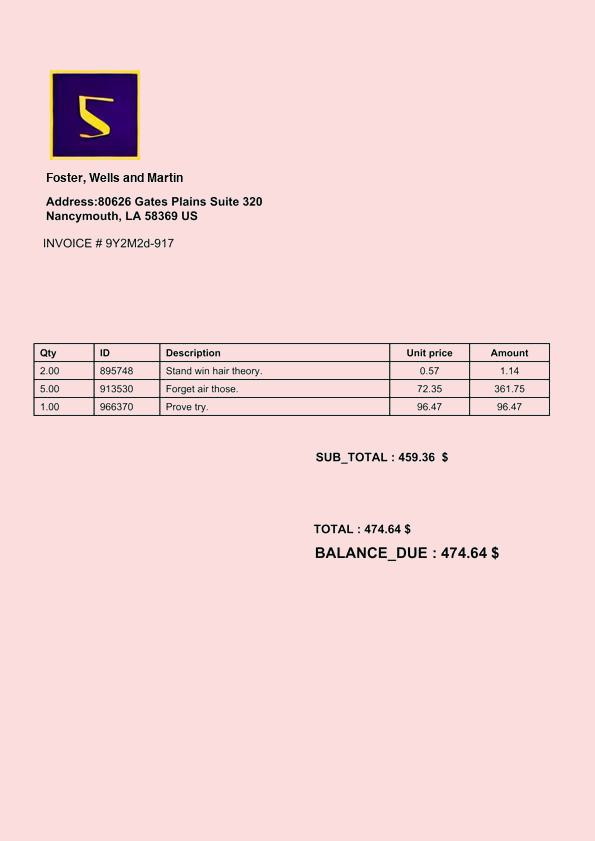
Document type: Invoice